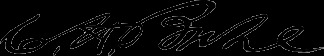
Signature of: christian h buhl